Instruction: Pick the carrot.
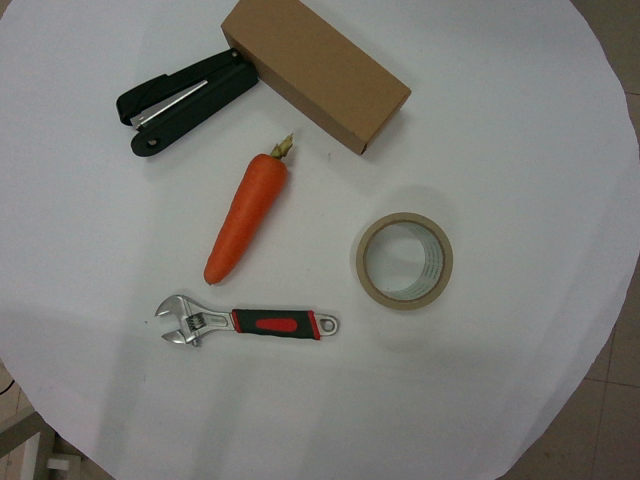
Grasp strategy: vertical